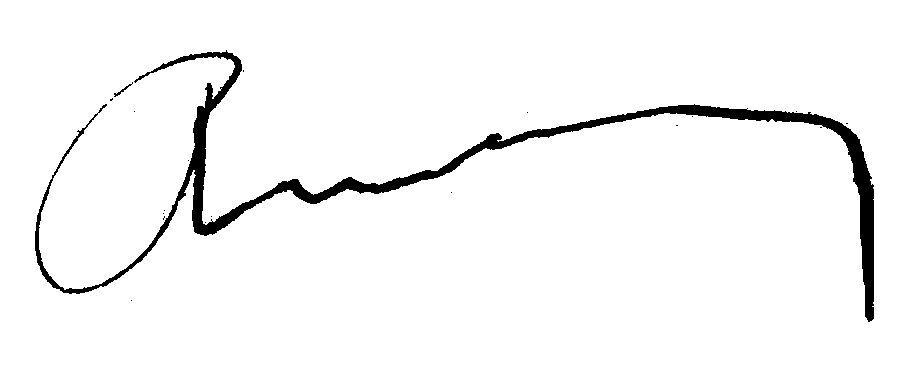
Signature of: pierre linarès